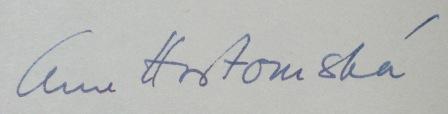
Signature of: anna hostomská